Question: What are the imaging findings?
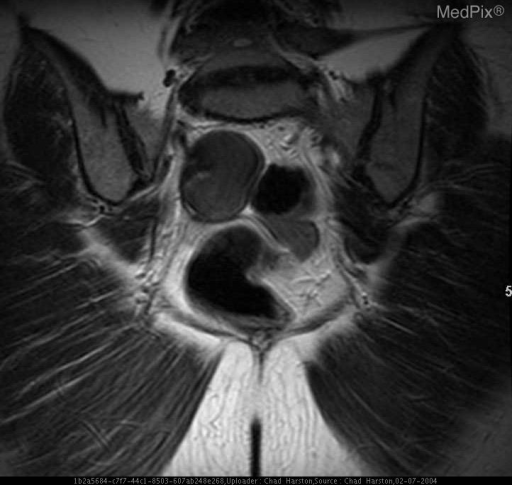
Answer: The imaging shows Ultrasound shows a mass replacing the right ovary with diffuse homogenous low-level echoes.  MRI demonstrates this mass to be high intensity on T1 weighted images and heterogenous low signal intensity on T2 weighted images. Right ovarian mass demonstrates shading -- loss of signal intensity compared with T1-weighted image. There is mild heterogeneity of its internal arcitecture with a suggestion of a septation..